Question: How does the patient history play a role?
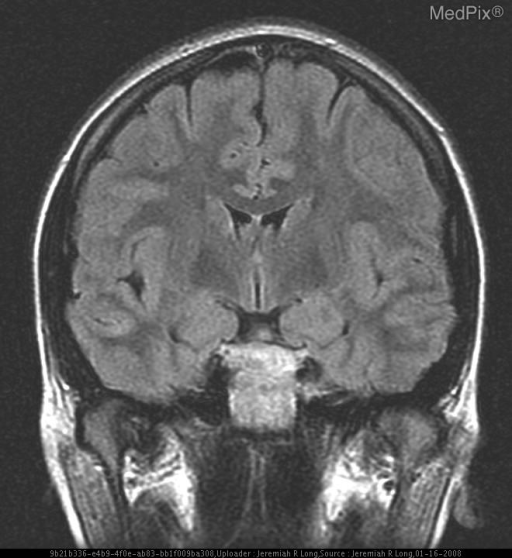
Answer: The patient's history of 20 year-old female with a history of diplopia presents to the emergency department. is key in understanding the case.